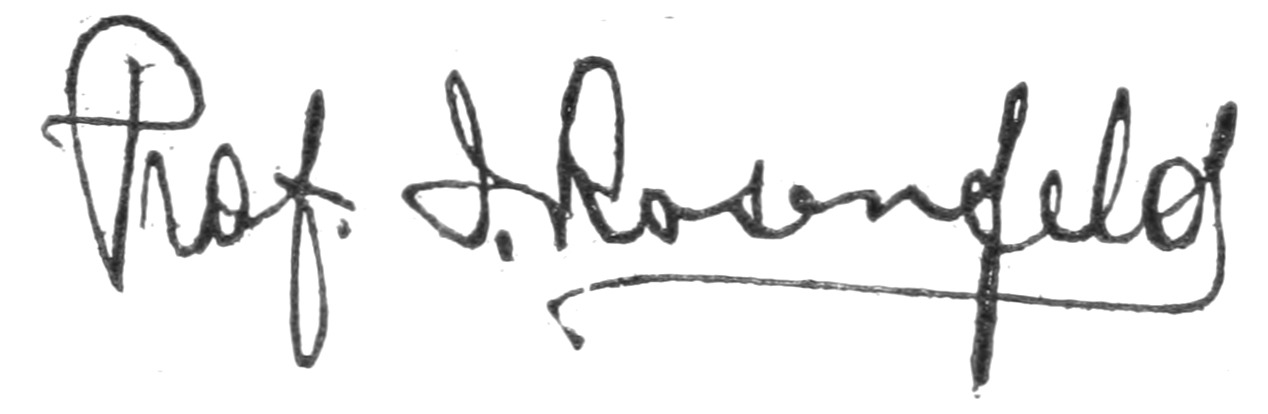
Signature of: isidor rosenfeld